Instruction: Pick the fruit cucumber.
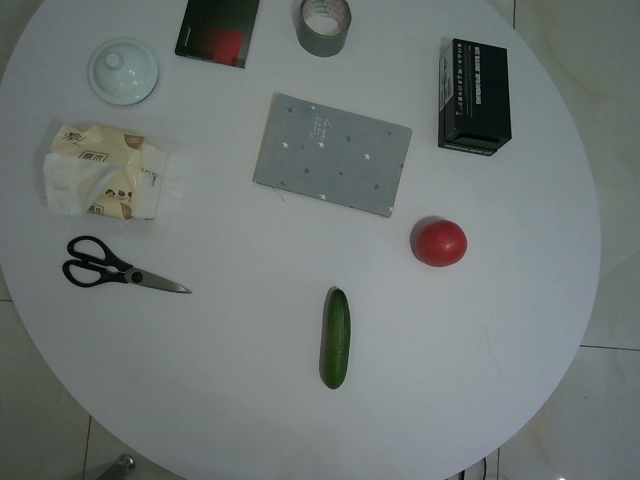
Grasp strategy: vertical